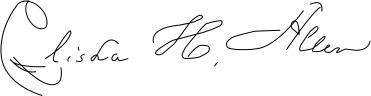
Signature of: elisha hunt allen